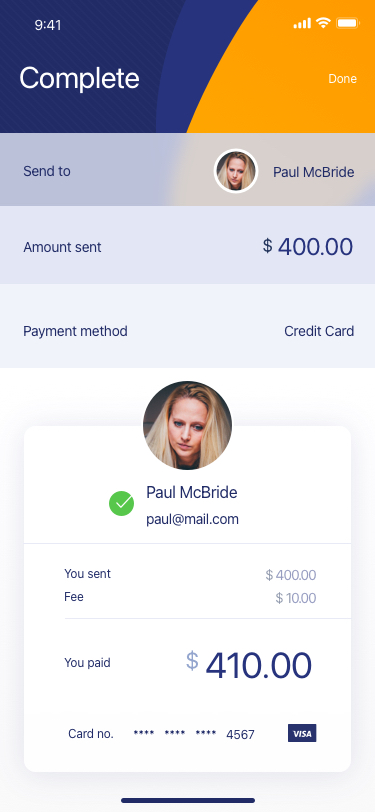
Text in this UI design:
Paul McBride
Send to
Amount sent
 400.00
$
Payment method
Credit Card
Paul McBride
paul@mail.com
You sent
You paid
Fee
 $ 400.00
$ 10.00
 410.00
$
Card no.
****   ****   ****   4567
Complete
Done